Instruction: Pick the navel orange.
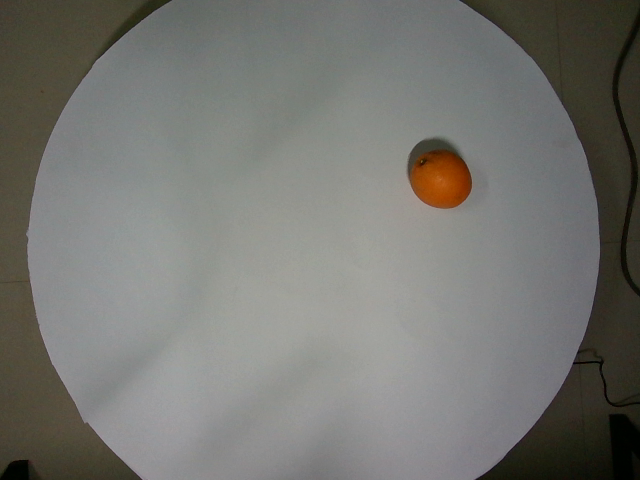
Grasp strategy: vertical